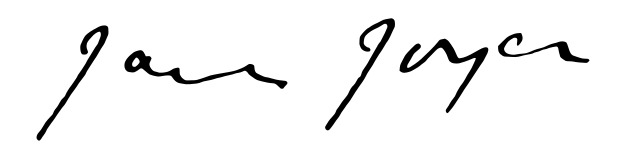
Signature of: james joyce